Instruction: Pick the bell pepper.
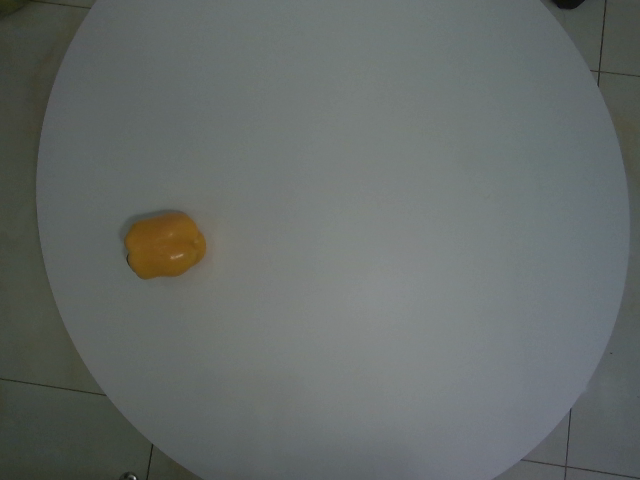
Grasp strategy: vertical